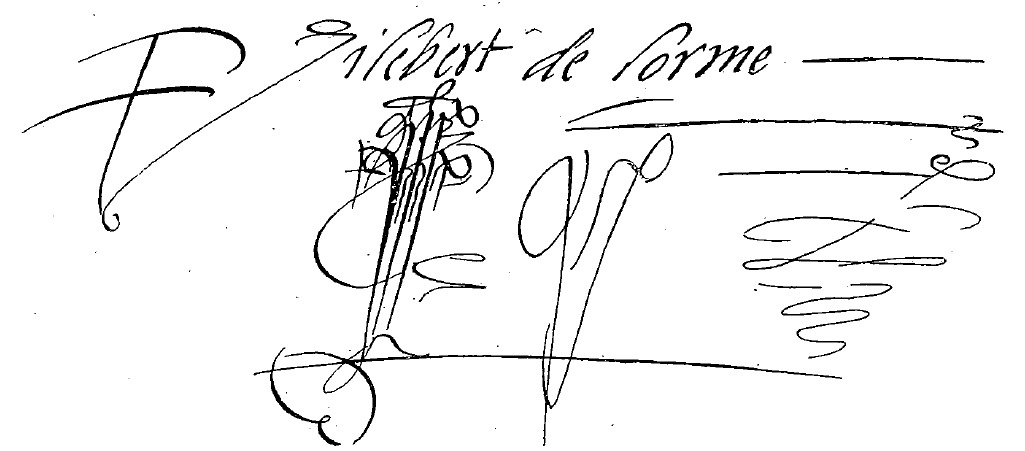
Signature of: philibert de l orme